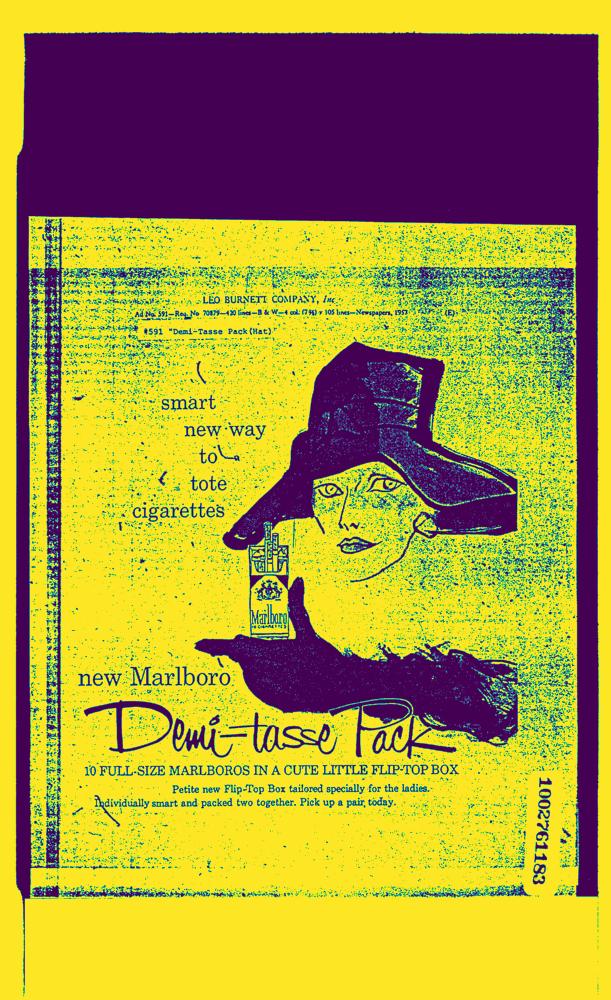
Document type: AD